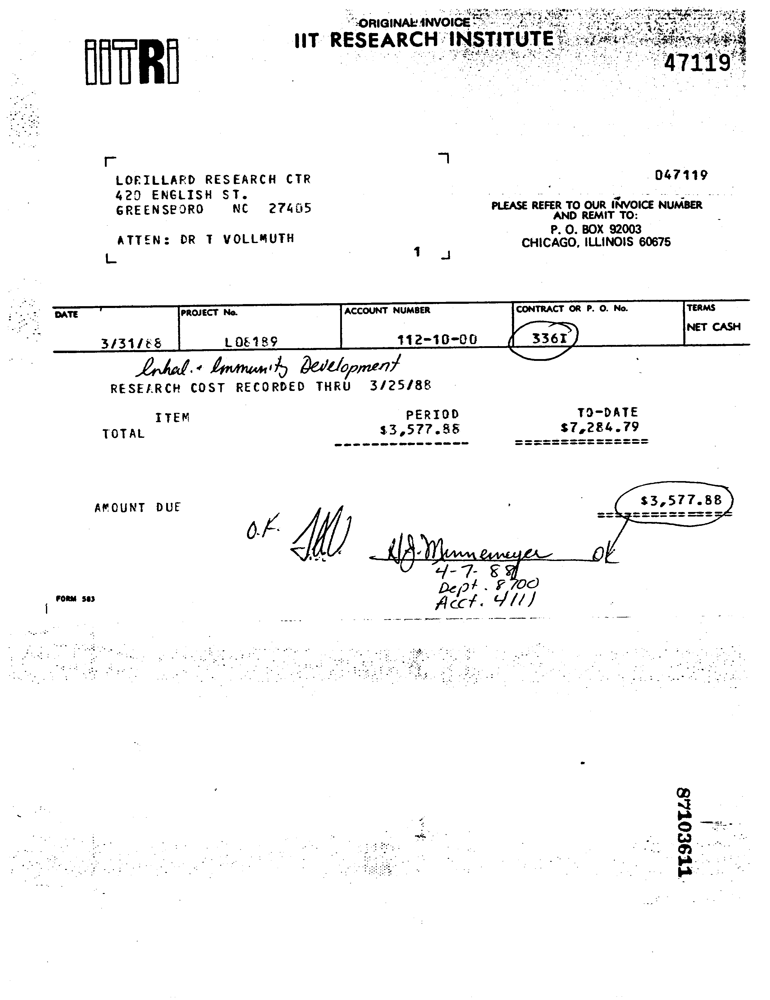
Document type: Invoice